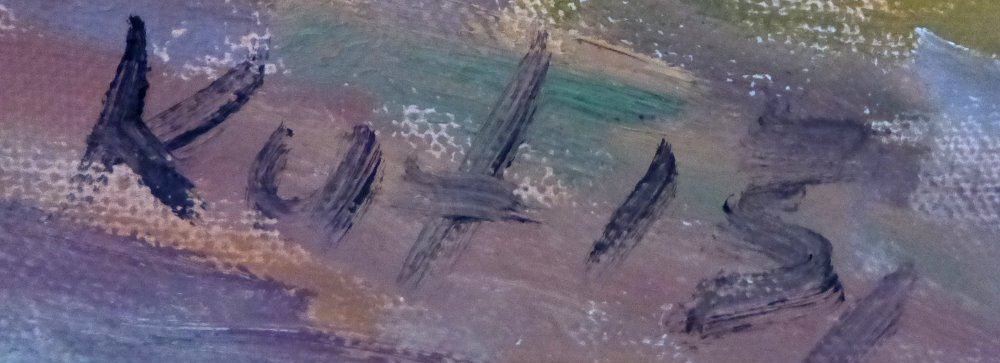
Signature of: václav kutiš